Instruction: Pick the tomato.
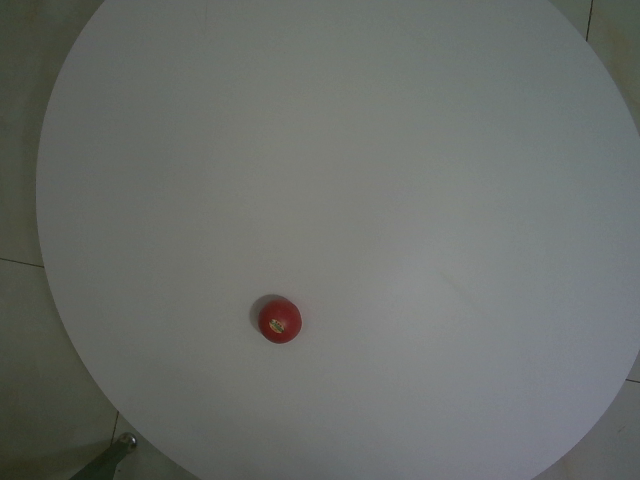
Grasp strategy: vertical